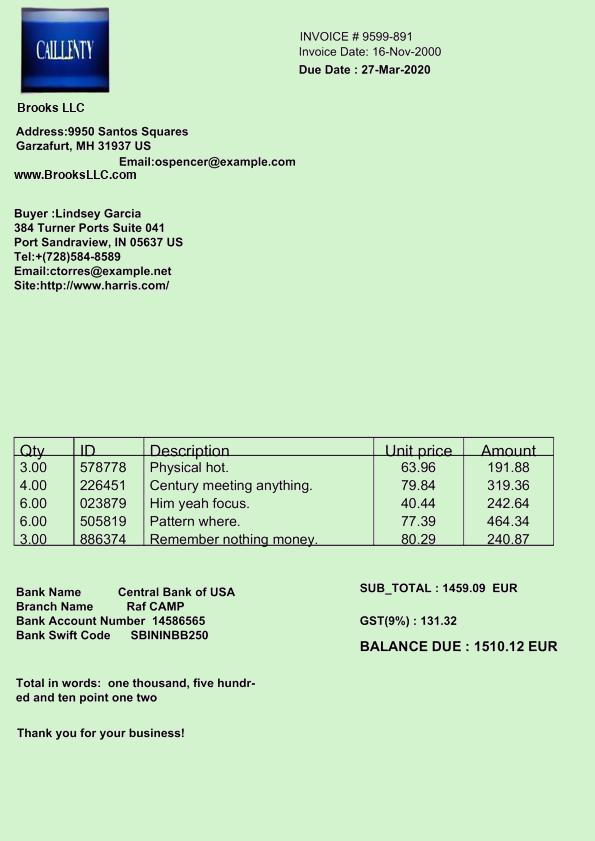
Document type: Invoice